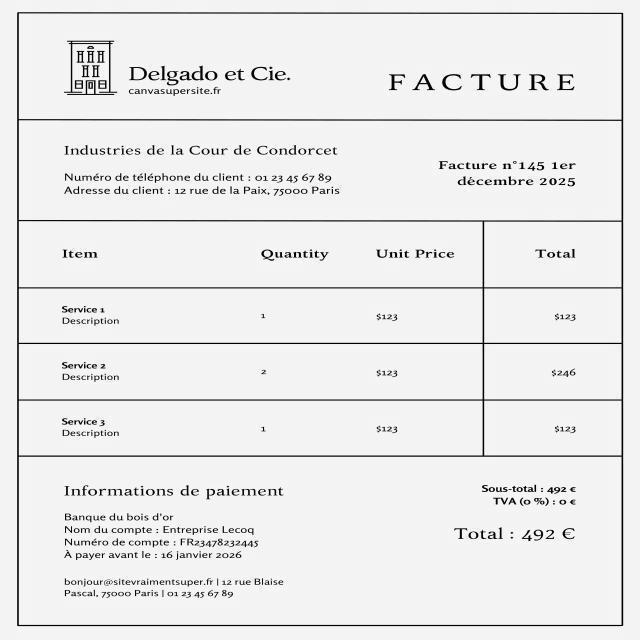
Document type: Invoice